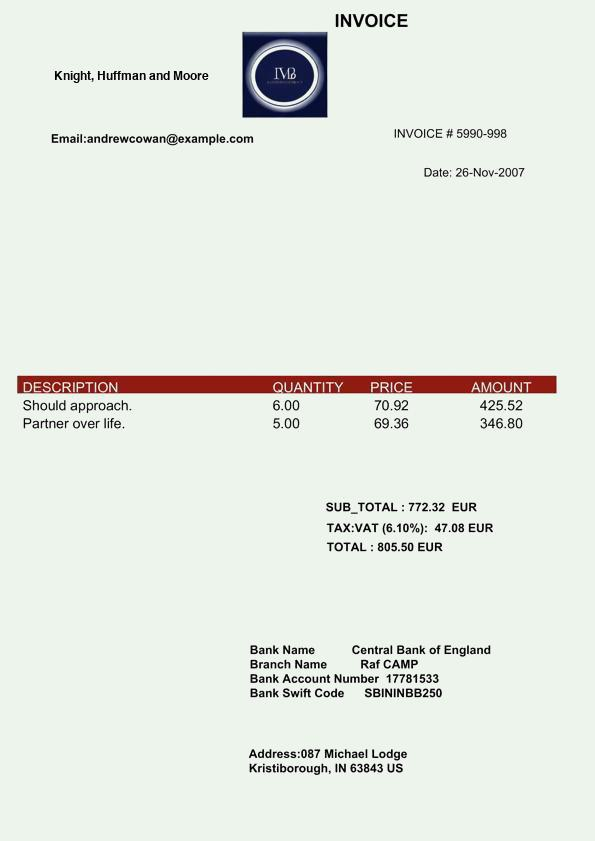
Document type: Invoice